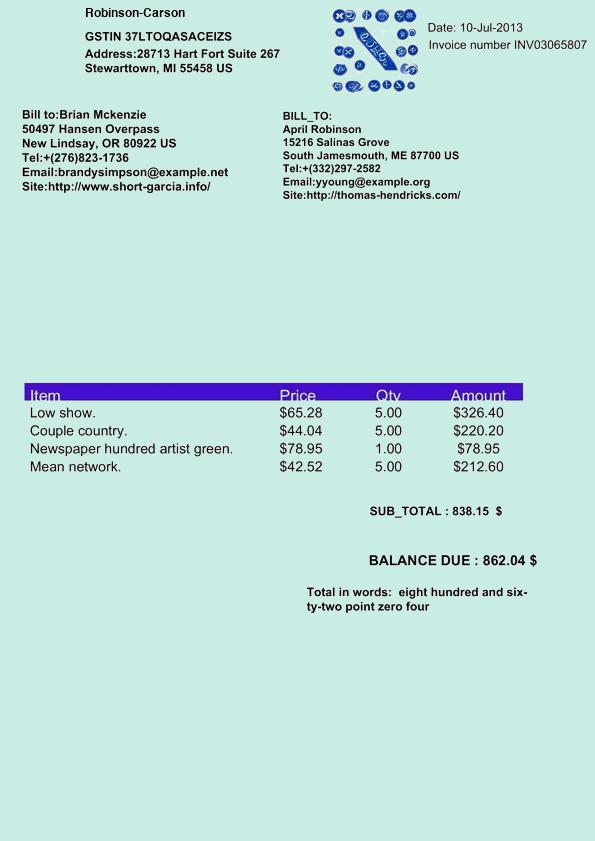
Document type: Invoice